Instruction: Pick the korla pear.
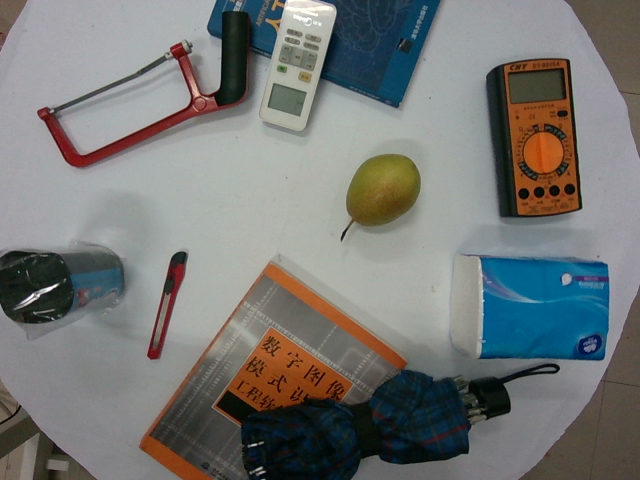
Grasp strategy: vertical